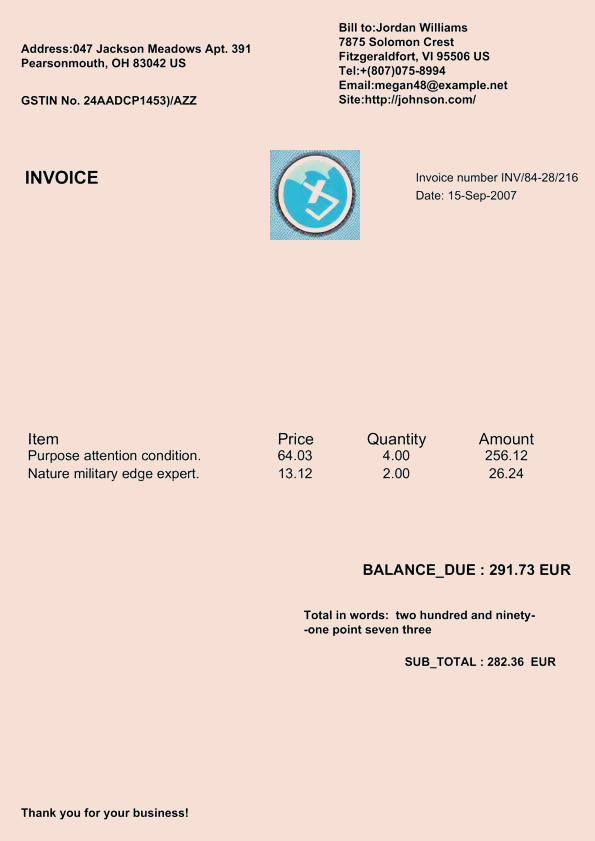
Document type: Invoice